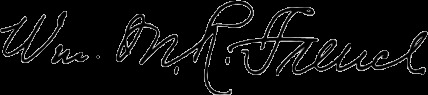
Signature of: william m r french